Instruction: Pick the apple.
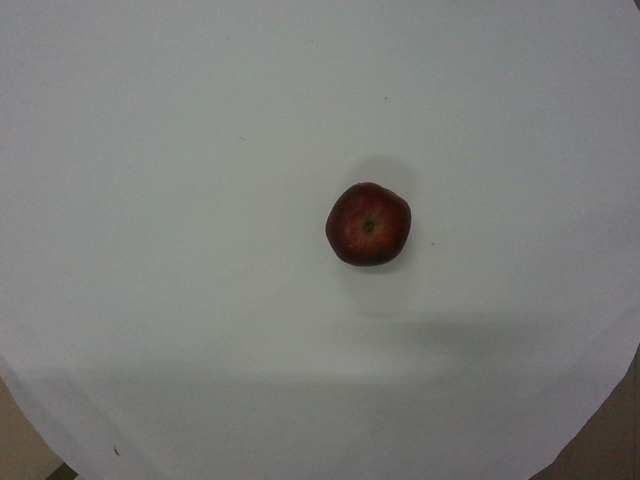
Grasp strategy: vertical